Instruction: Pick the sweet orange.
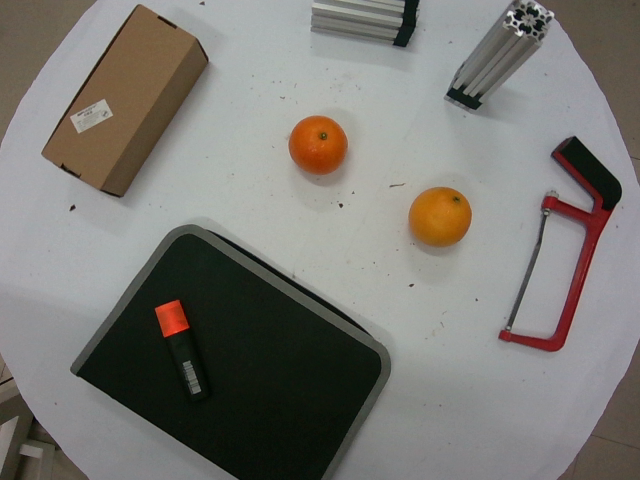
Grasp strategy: vertical